Identify and extract the amount in words, amount in numbers, payee name, cheque date, and bank name from the image.
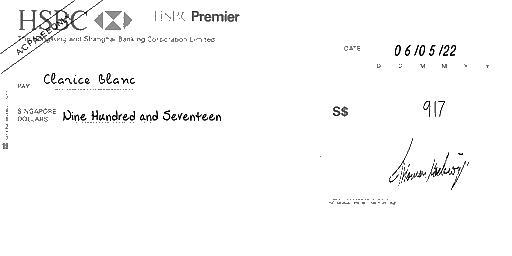
amt_in_words: Nine Hundred and Seventeen
amt_in_figures: 917
payee_name: Clarice Blanc
bank_name: HSBC
cheque_date: 06/05/22